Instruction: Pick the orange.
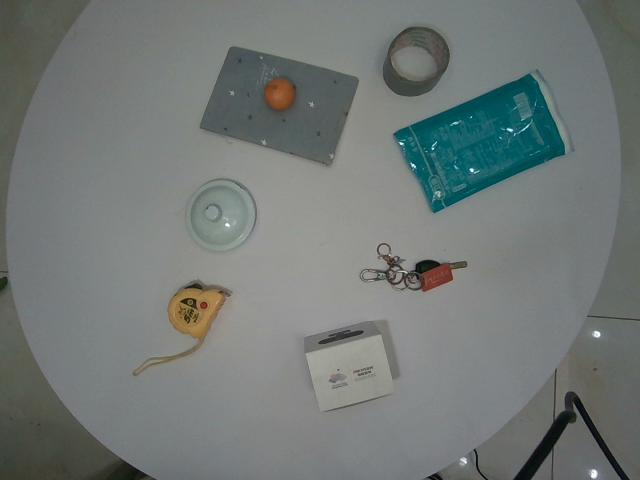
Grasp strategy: vertical